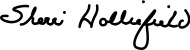
Signature of: sherri holliefield